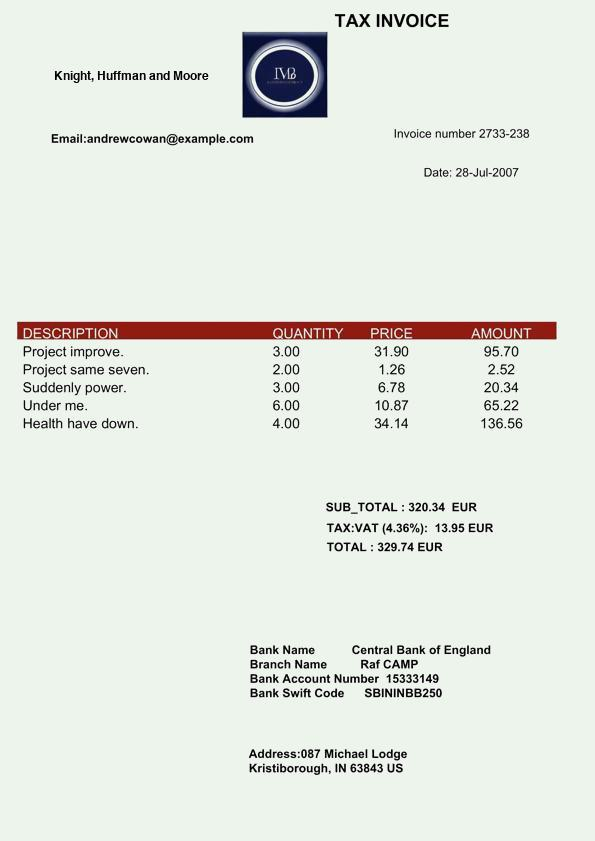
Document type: Invoice